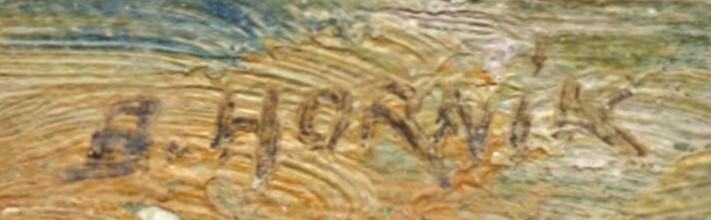
Signature of: jiří horník